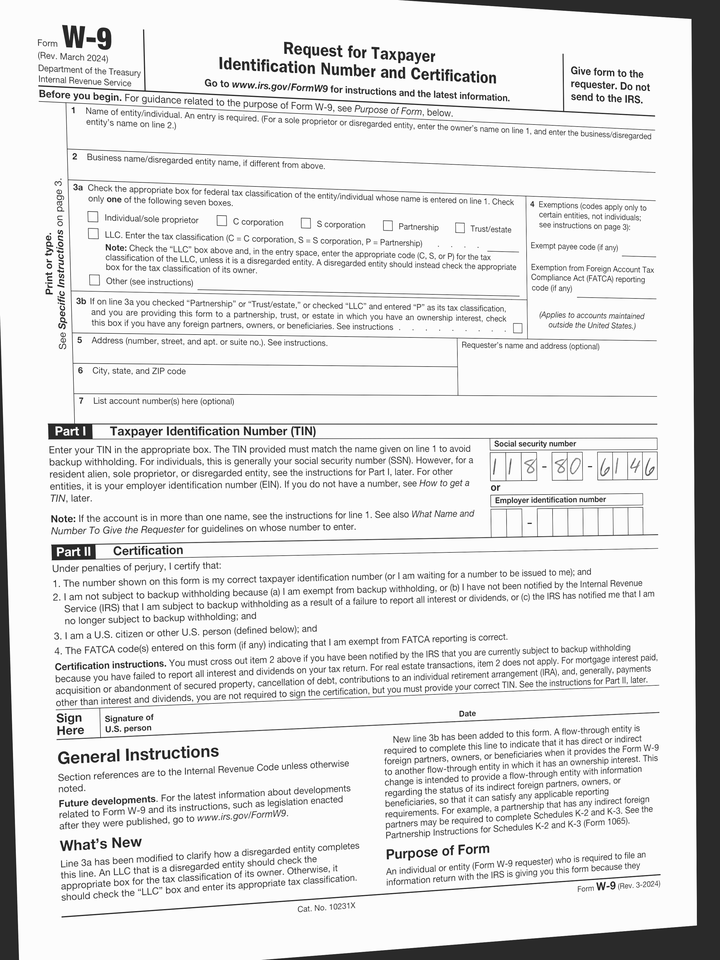
cbx: no
ssn: 118806146